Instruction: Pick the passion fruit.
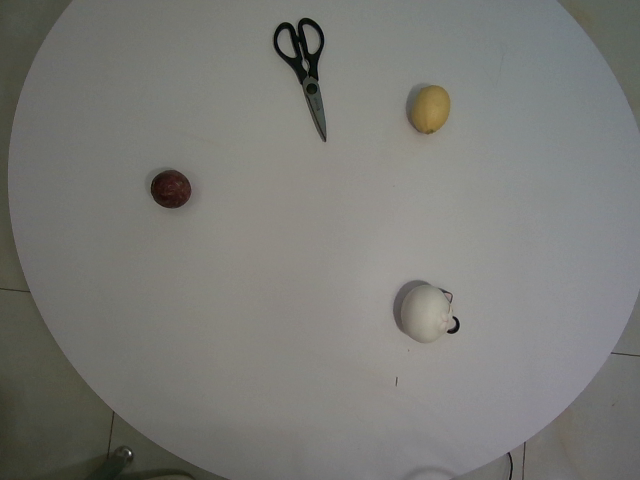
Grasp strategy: vertical